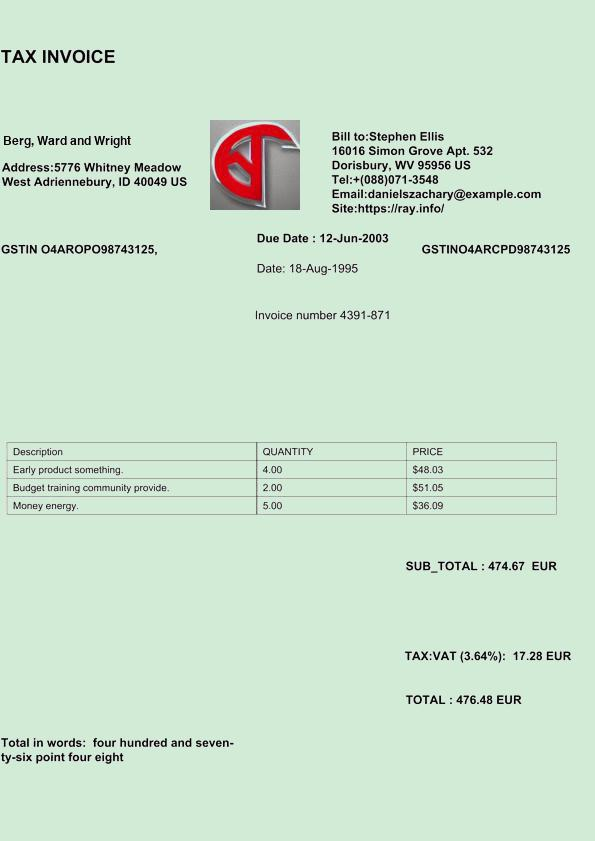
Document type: Invoice